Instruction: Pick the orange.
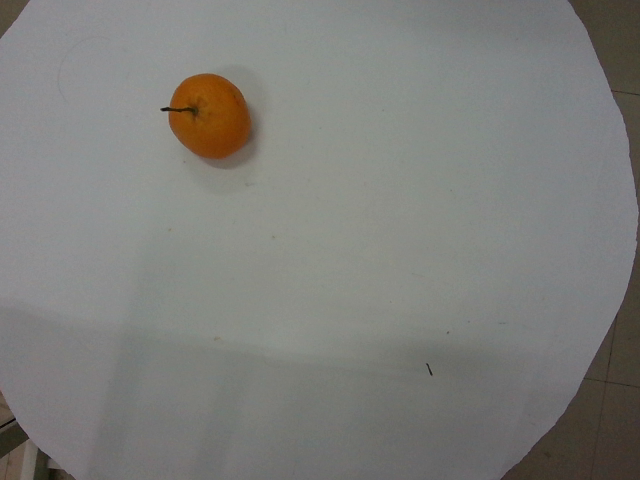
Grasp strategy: vertical